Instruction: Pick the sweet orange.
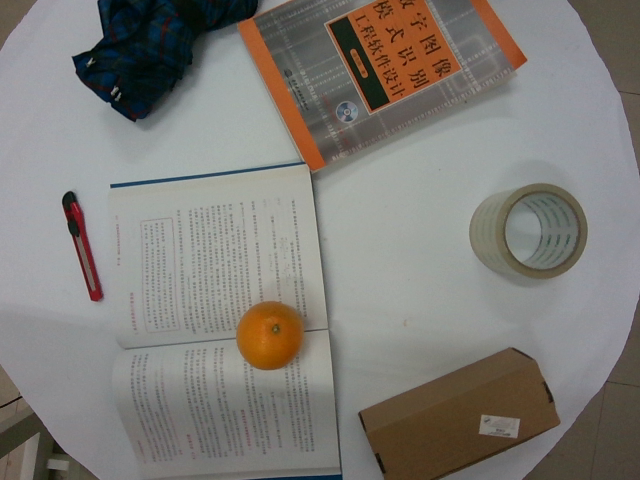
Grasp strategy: vertical